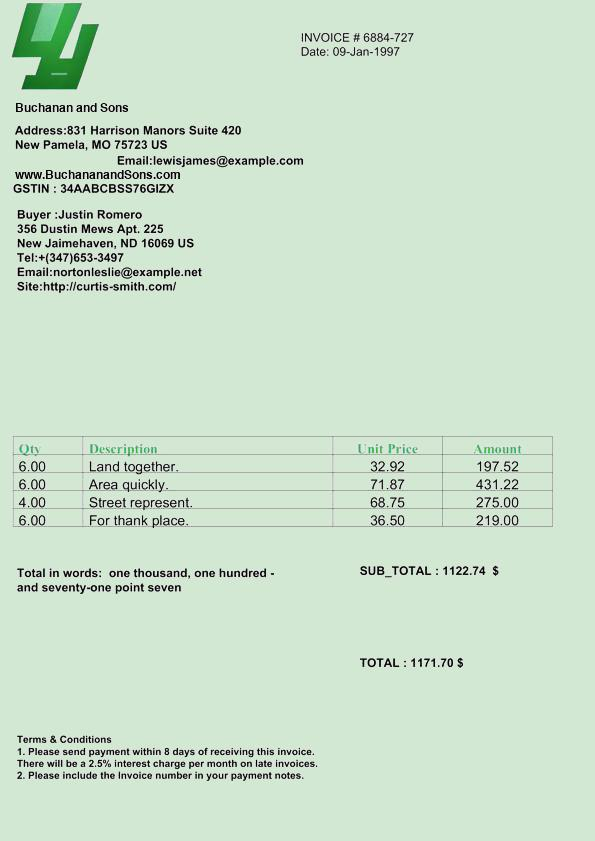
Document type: Invoice